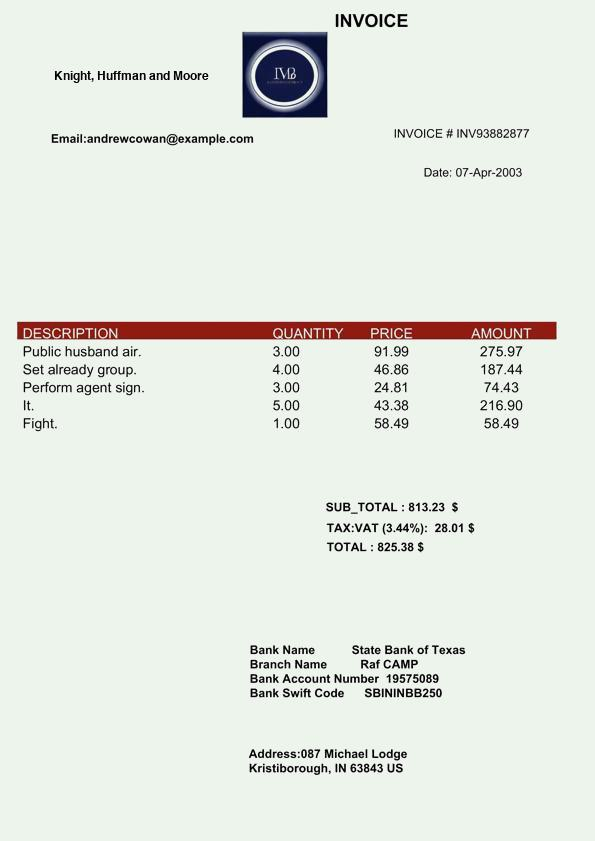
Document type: Invoice